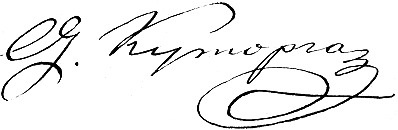
Signature of: stepan semyonovich kutorga